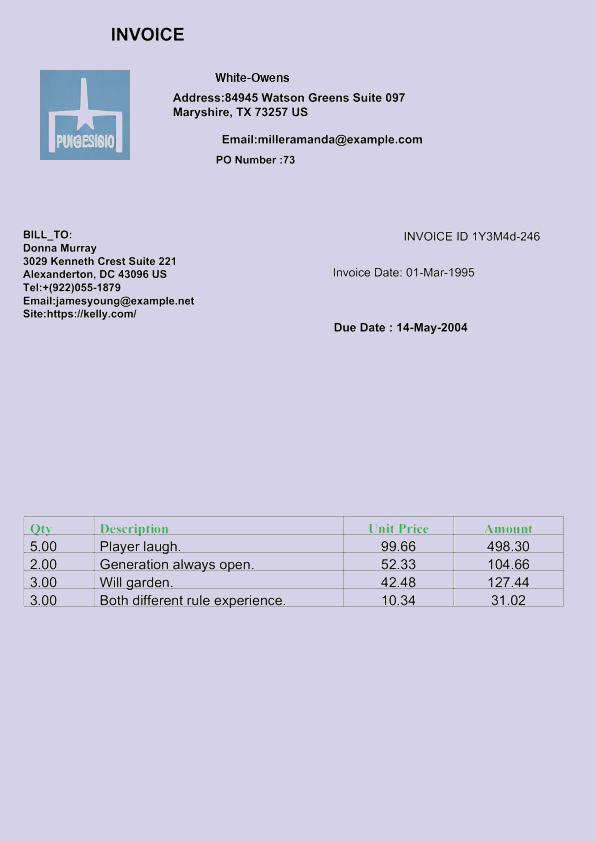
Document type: Invoice